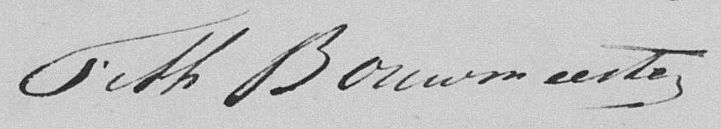
Signature of: frits bouwmeester